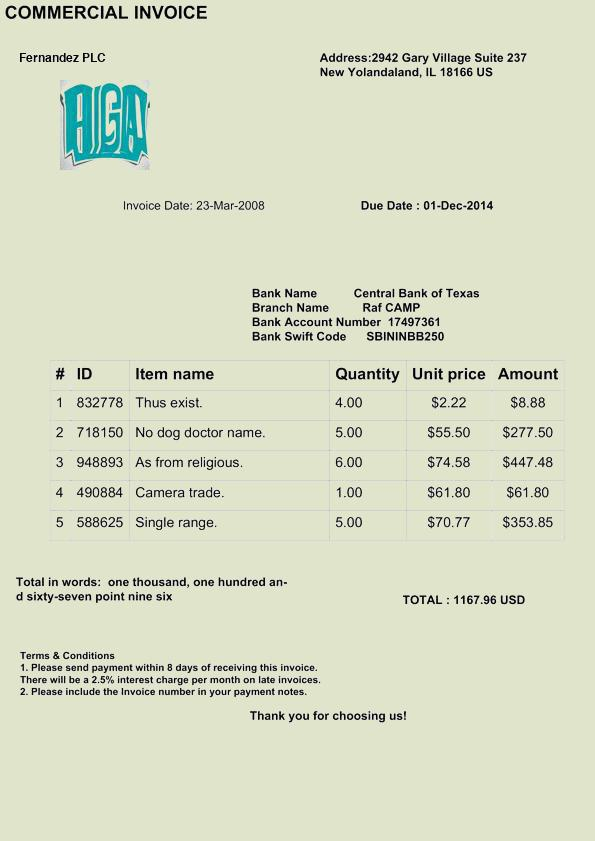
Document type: Invoice